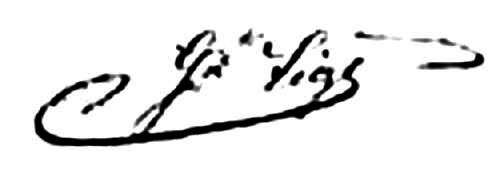
Signature of: georg sigl